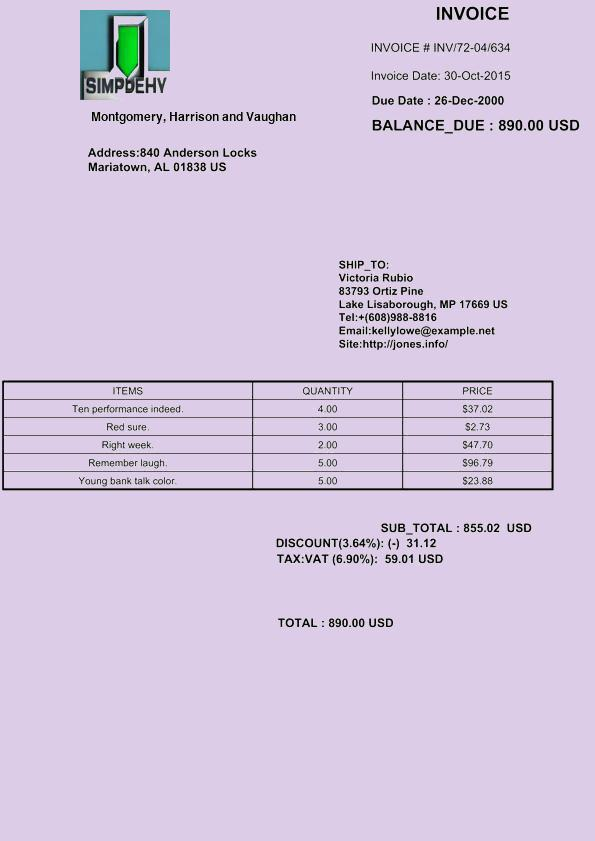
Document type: Invoice